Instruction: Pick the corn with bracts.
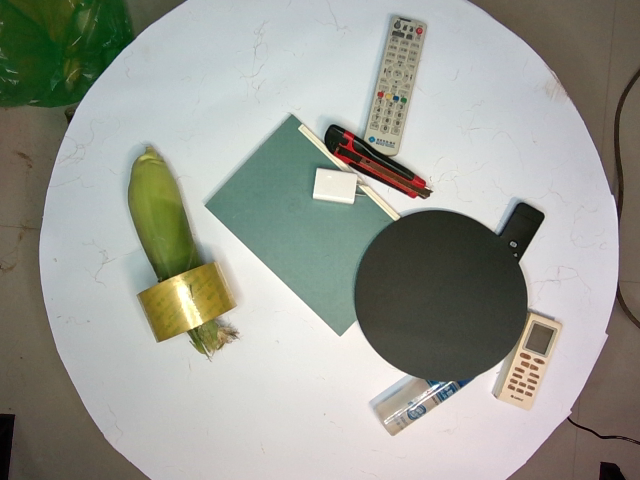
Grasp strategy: vertical